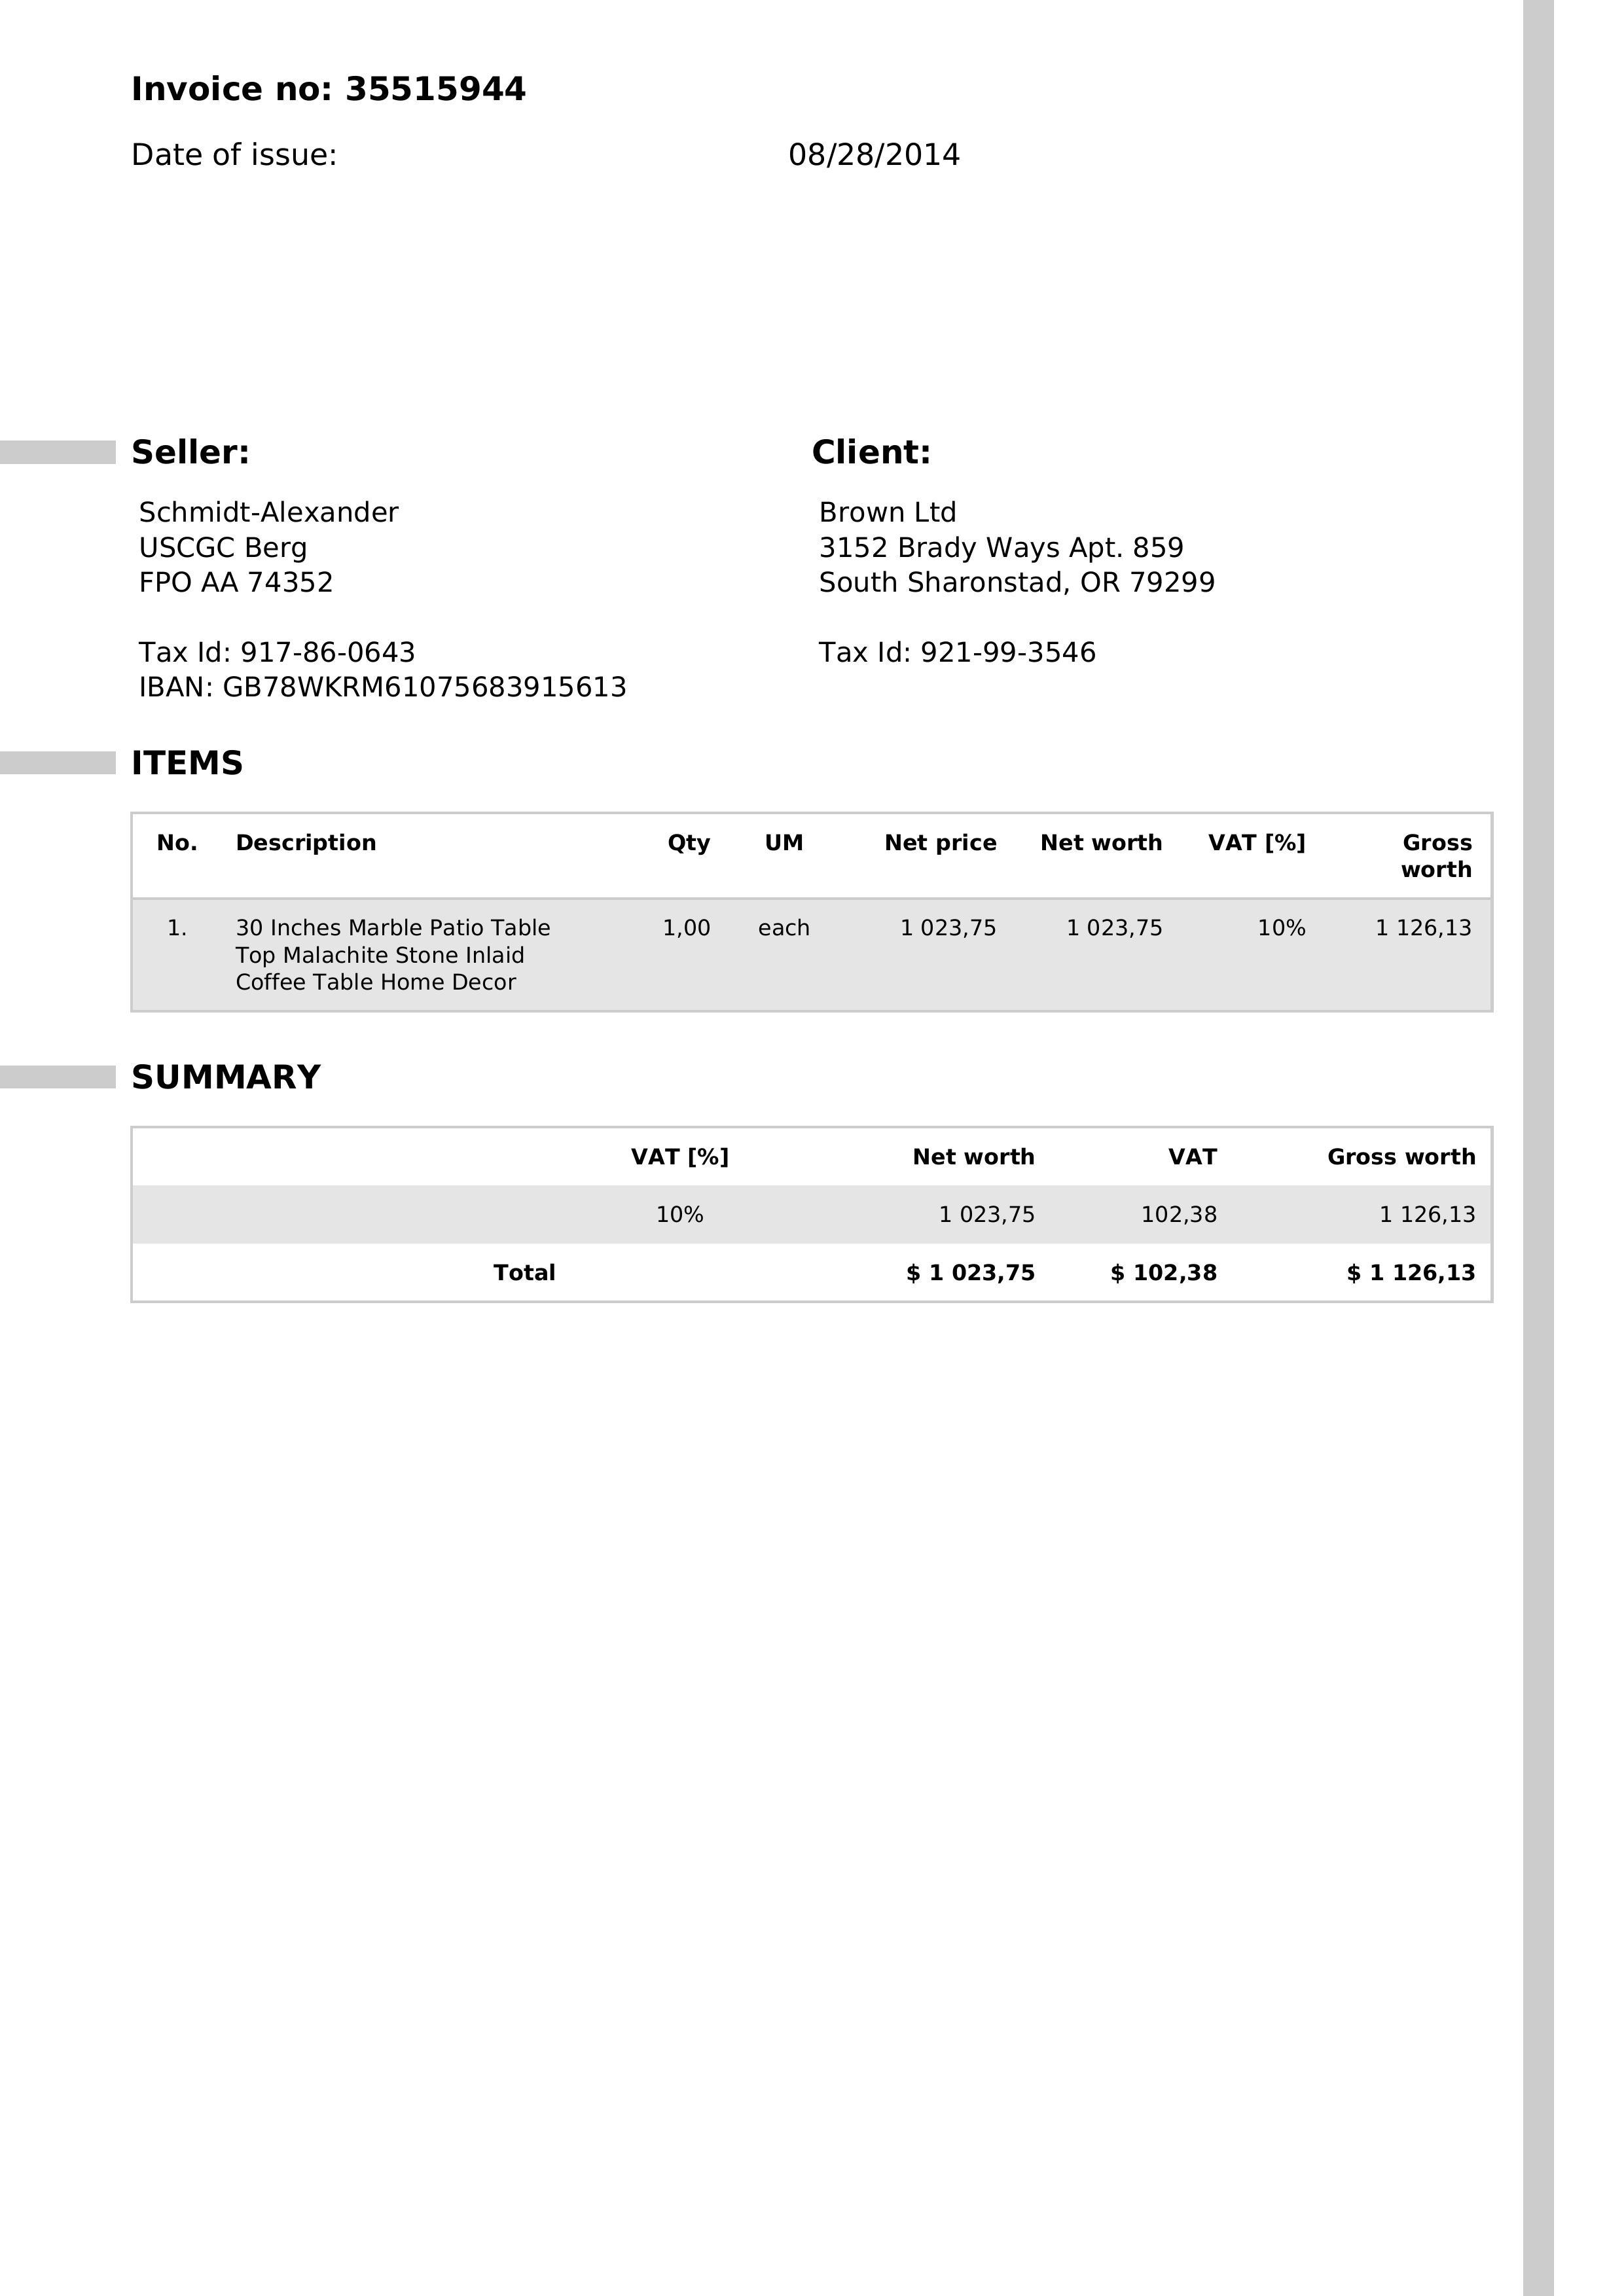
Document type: Invoice